Question: In what way does the history help explain the case?
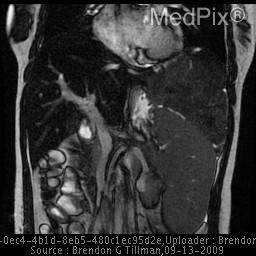
Answer: The patient's history of 28 y/o woman with no significant medical hx only taking OCP presented with dysuria, polyuria, & left flank pain. is key in understanding the case.